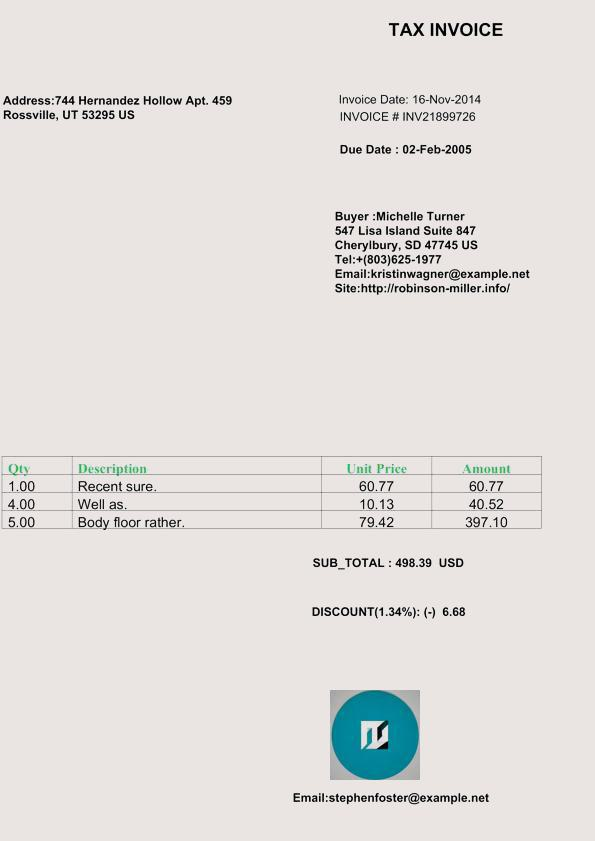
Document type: Invoice